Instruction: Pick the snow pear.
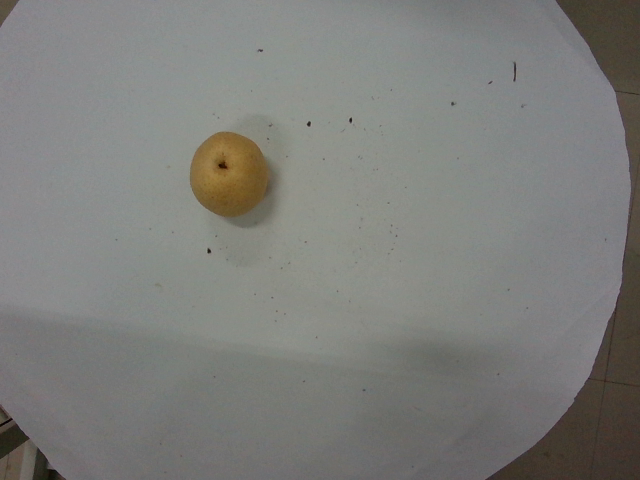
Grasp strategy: vertical